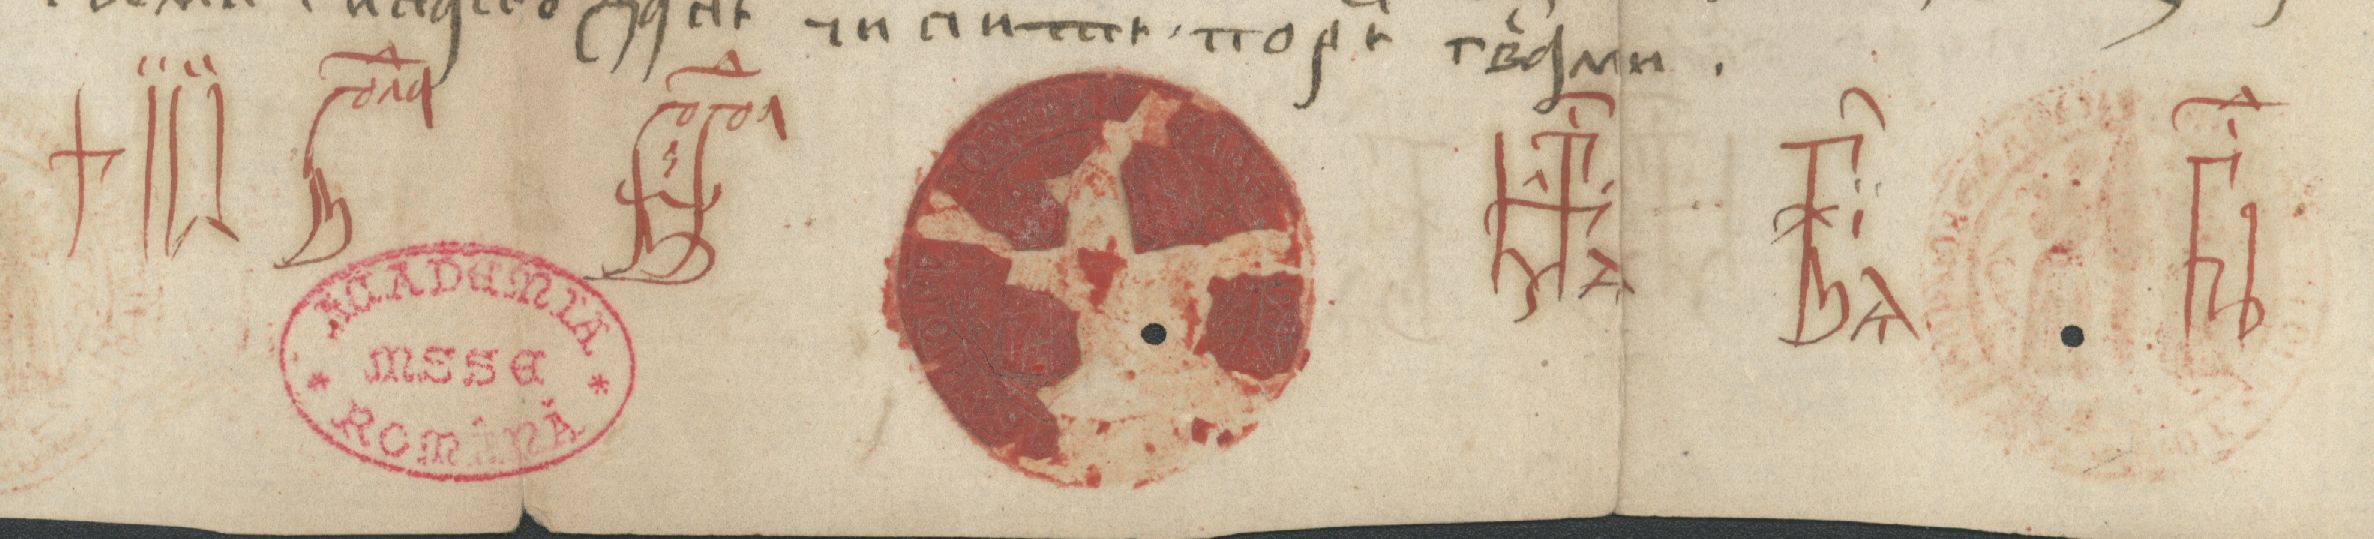
Signature of: vlad the impaler